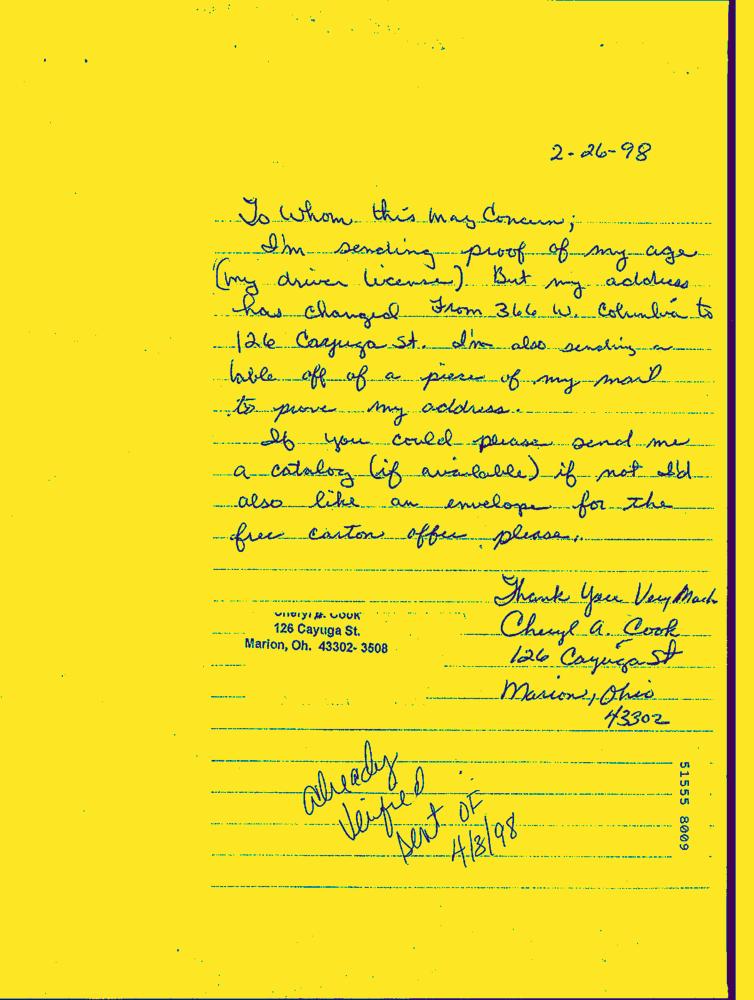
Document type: Hand-Written